Question: How is the history relevant to the case?
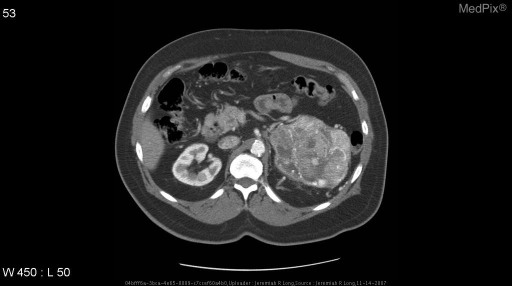
Answer: The patient's history of 72 year old female with gross hematuria is key in understanding the case.